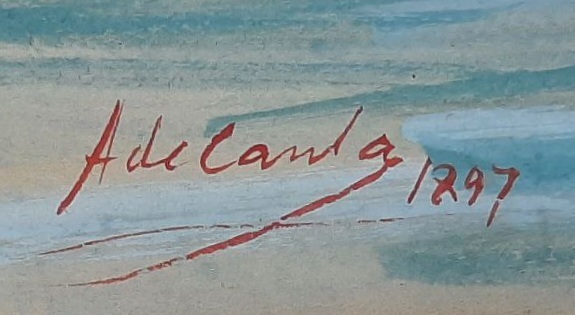
Signature of: antonio caula y concejo